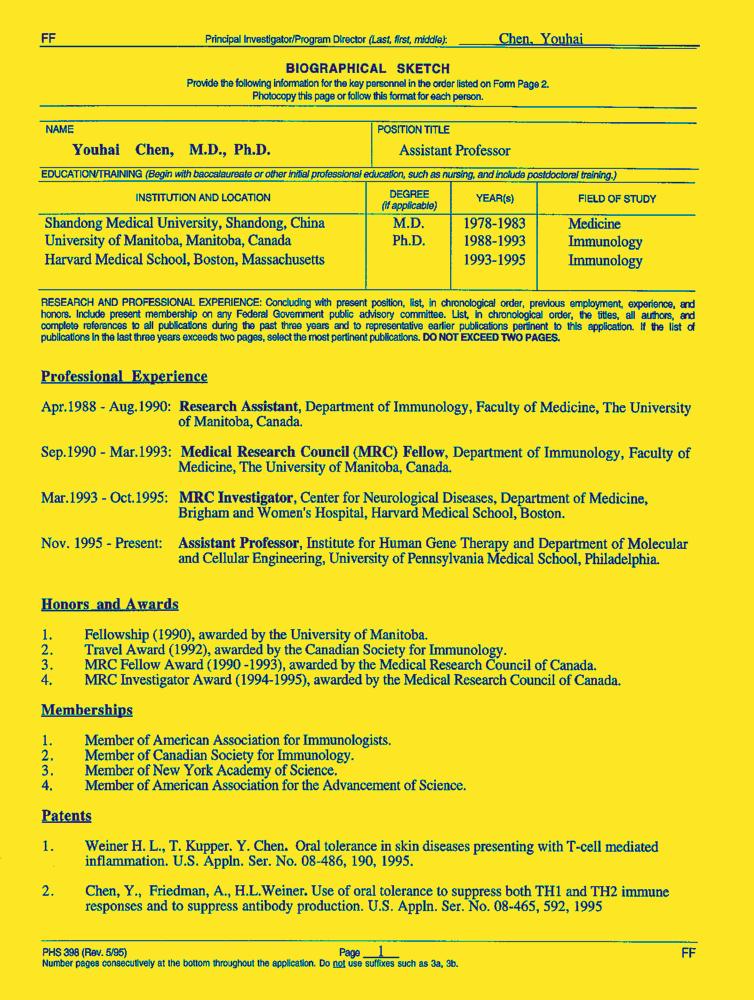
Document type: Resume-Doc